Question: What jurisdiction, city, or county is the document associated with?
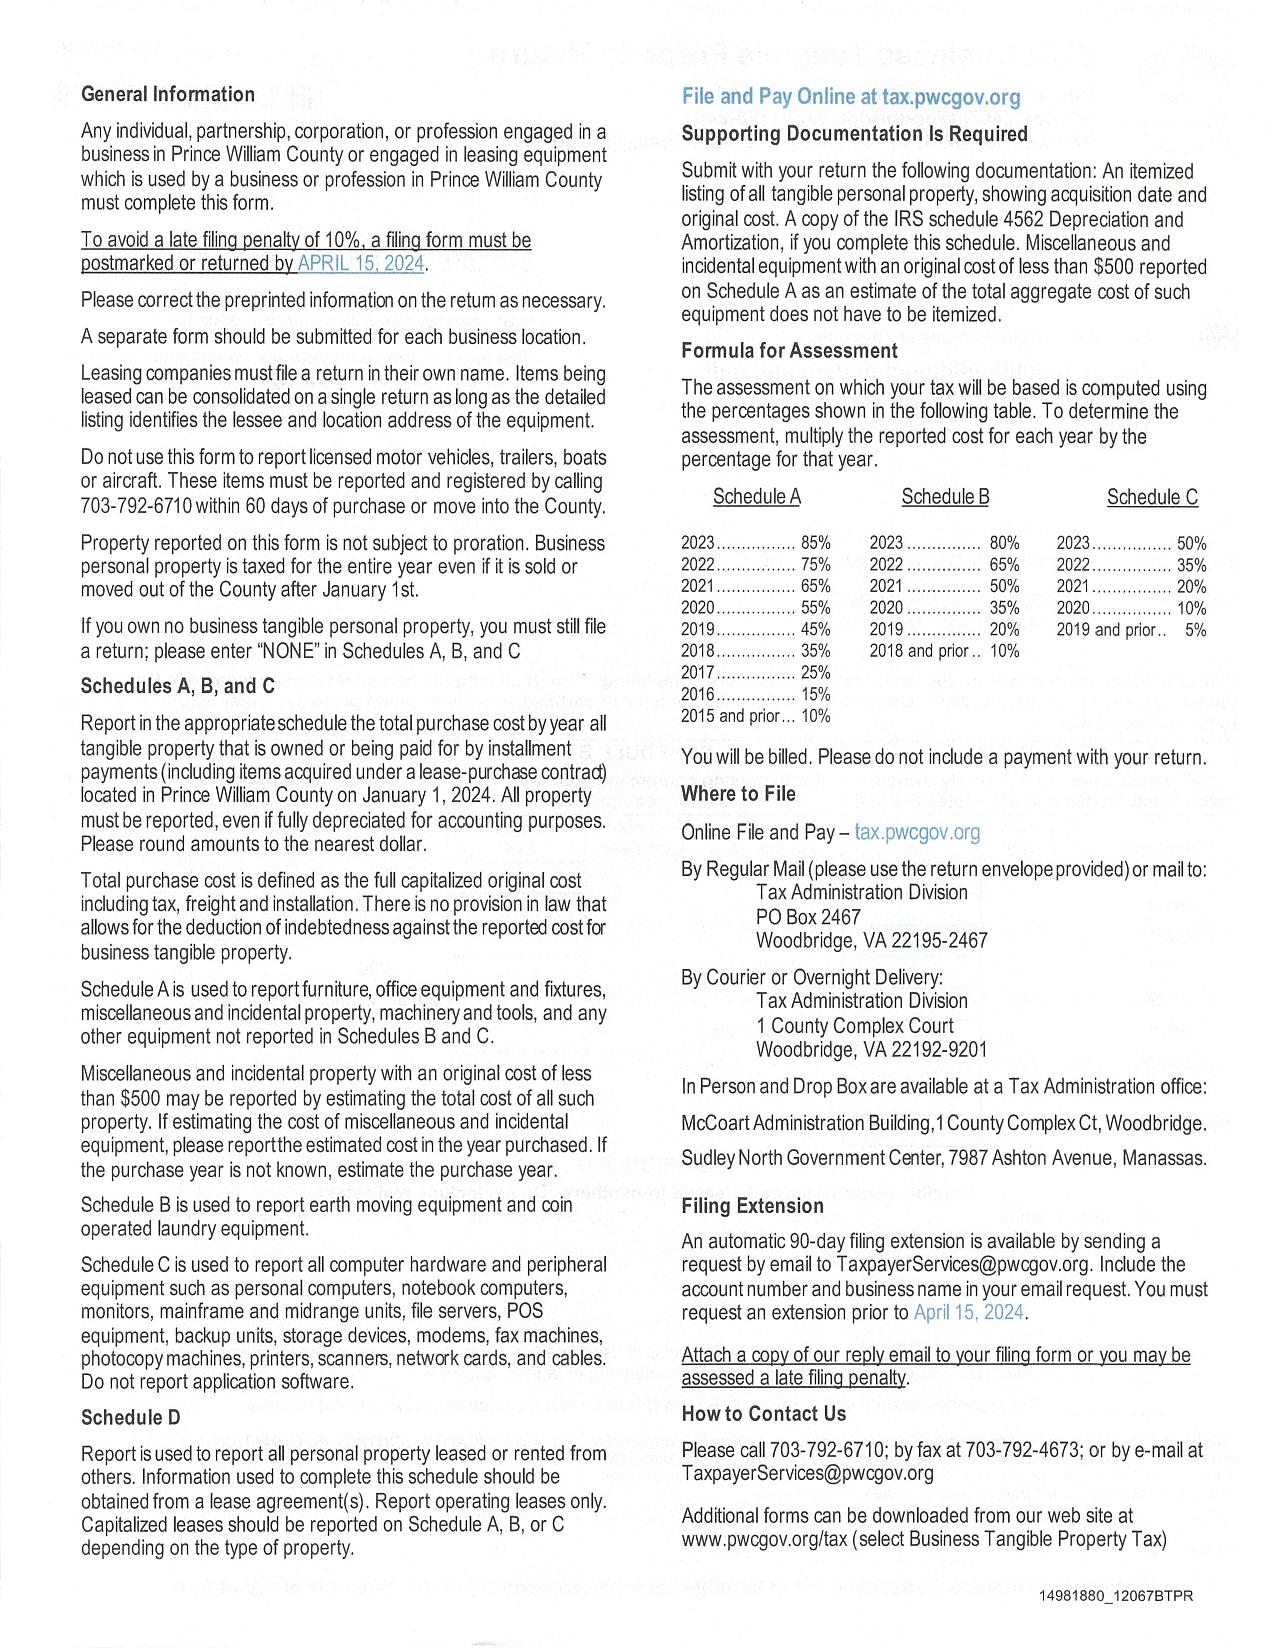
Answer: "Prince William County"